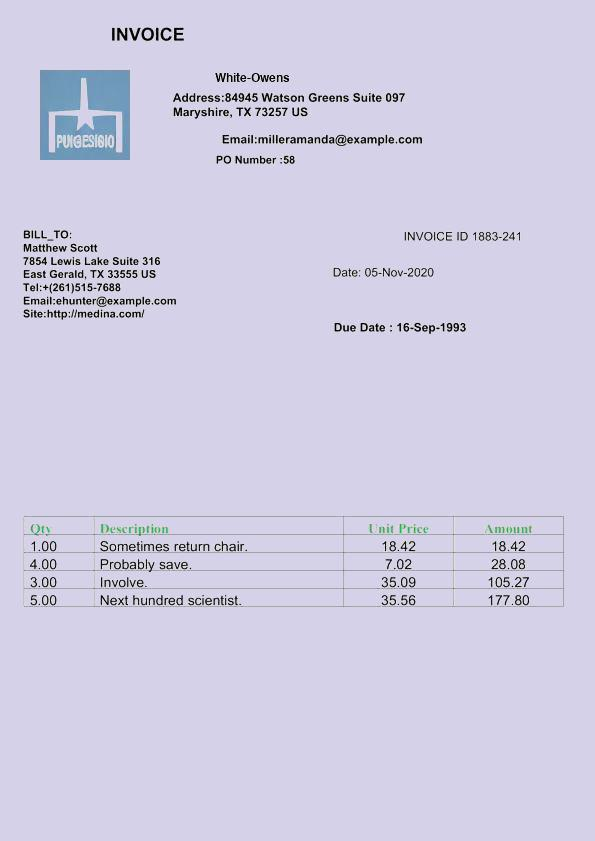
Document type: Invoice